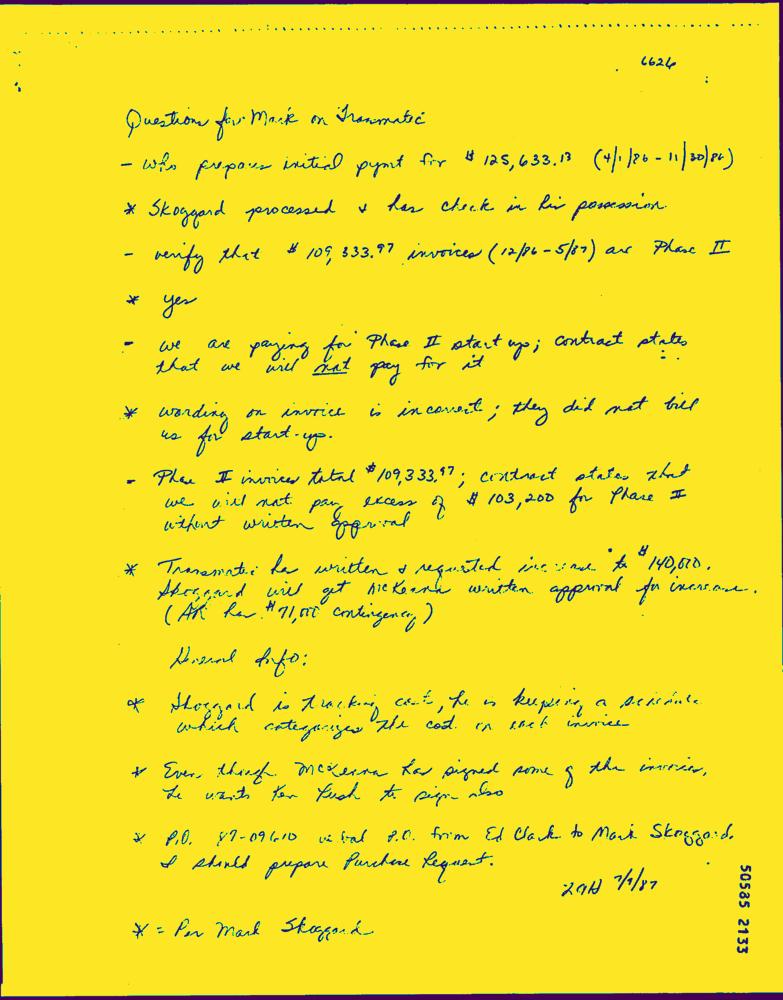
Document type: Hand-Written